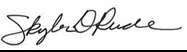
Signature of: skyler rude